Question: What is the main concern?
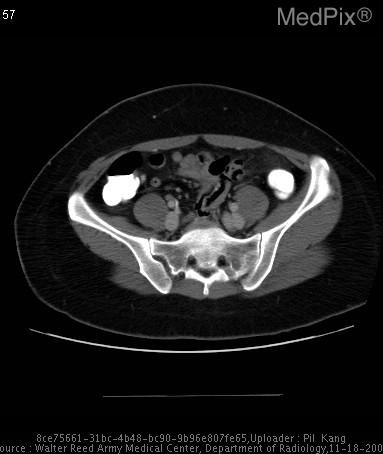
Answer: The findings suggest A small round fatty lesion adjacent to the proximal sigmoid colon outlined by a ring of soft tissue attenuation, plus surrounding stranding of mesenteric fat.  There is also a small focal thickening of the adjacent sigmoid colonic wall.  No diverticula were noted in the entirity of the sigmoid colon (not shown).. Multiple axial CT images of the abdomen/pelvis demonstrates: small round fatty lesion adjacent to the proximal sigmoid colon outlined by a ring of soft tissue attenuation, plus surrounding stranding of mesenteric fat.  There is also a small focal thickening of the adjacent sigmoid colonic wall.  No diverticula were noted in the entirity of the sigmoid colon (not shown).. The patient might have a history of 27 year old female with acute onset left lower quadrant pain, r/o diverticulitis or appendicitis..